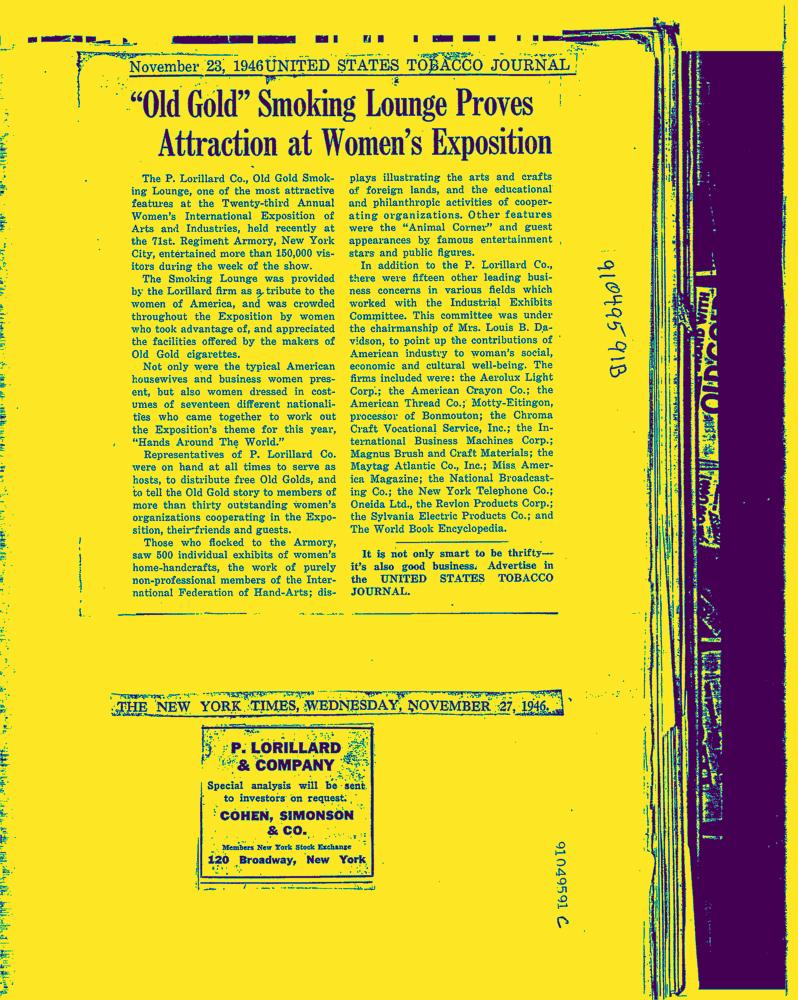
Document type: News-Article